Question: What might the diagnosis be?
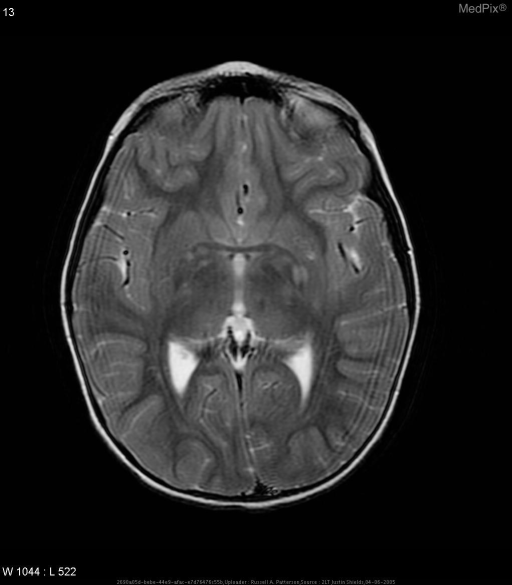
Answer: The possible diagnosis includes •  Neurofibromatosis 1.